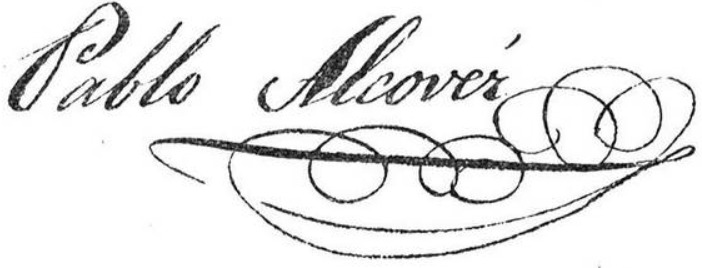
Signature of: pablo alcover y guitart